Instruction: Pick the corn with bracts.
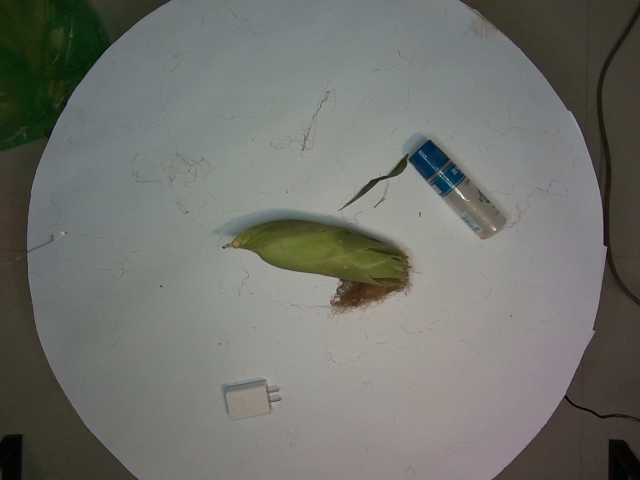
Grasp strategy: vertical